Extract the amount written in words, the amount in digits, the name of the payee, the date on the cheque, and the bank's name from the image.
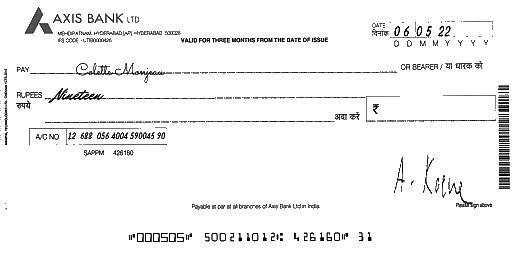
amt_in_words: Nineteen
amt_in_figures:
payee_name: Colette Monjeau
bank_name: AXIS BANK
cheque_date: 06/05/22